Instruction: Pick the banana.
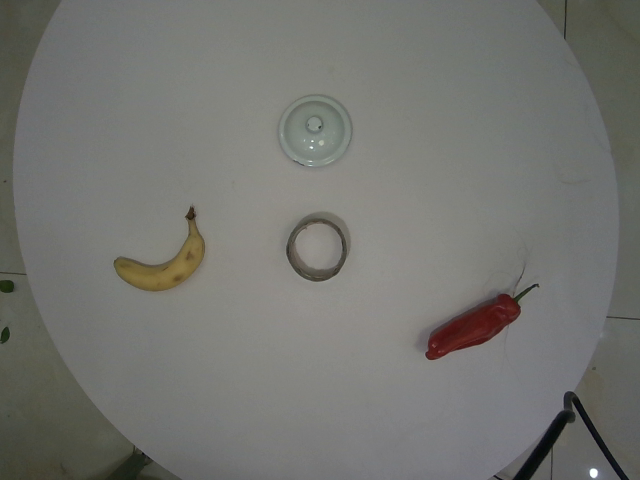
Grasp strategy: vertical